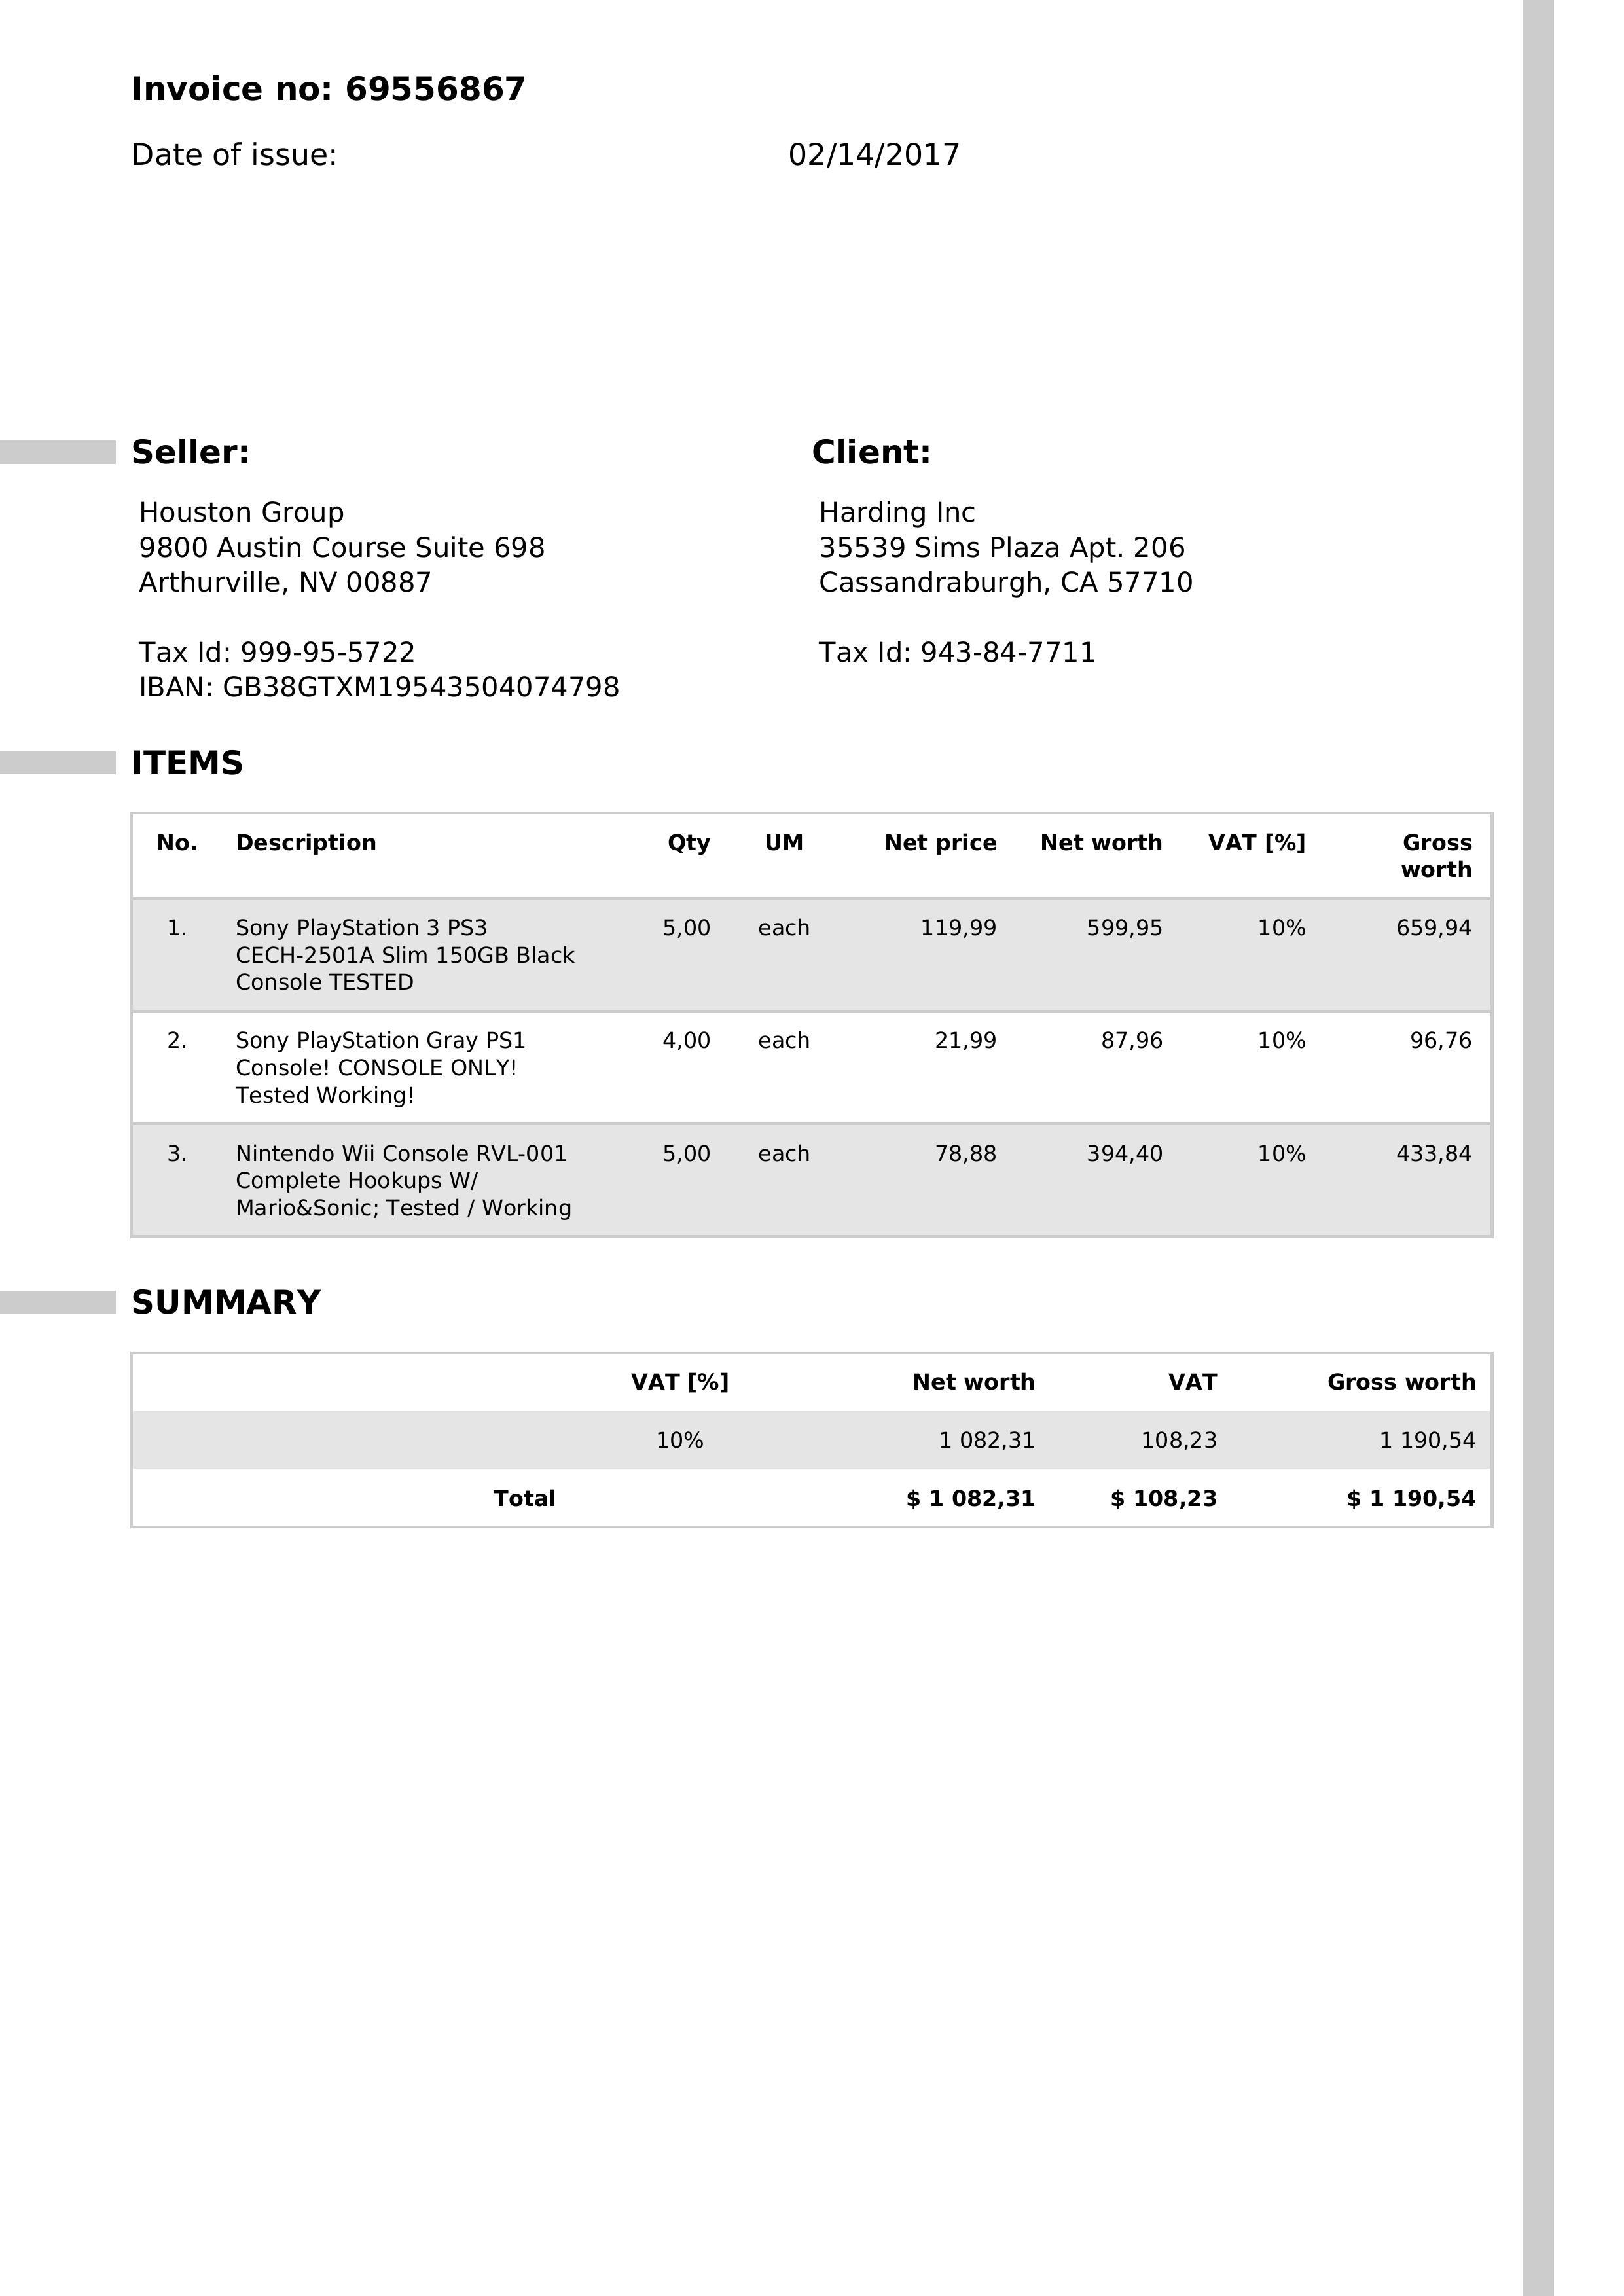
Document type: Invoice